Question: How is the history relevant to the case?
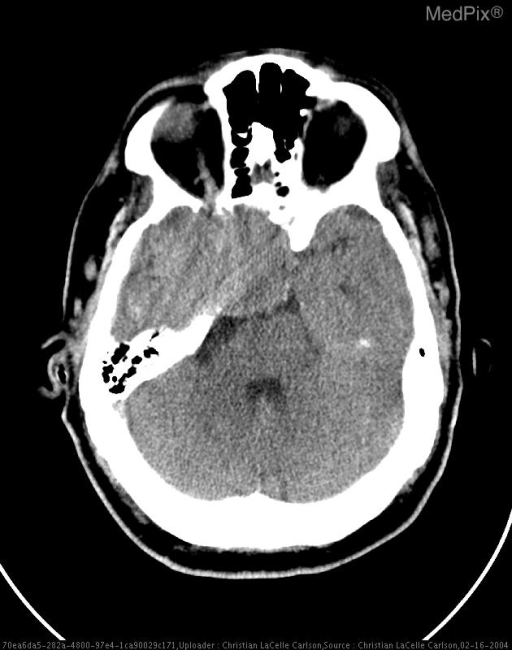
Answer: The patient's history of Middle aged white male status post motor vehicle accident after passing out at the wheel in stable and lucid condition.  Patient is a civilian trauma who is ineligible for care follow-up and definitive care at our military institution. is key in understanding the case.